Question: What appears to be the issue?
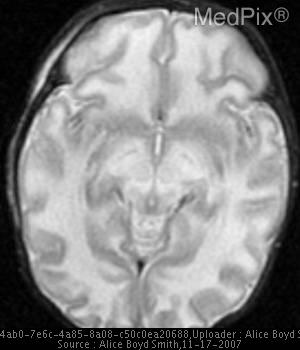
Answer: The findings suggest • Axial T2 weighted images reveal T2 prolongation, consistent with edema, in the deep cerebellar white matter, dorsal brainstem, cerebral peduncles, and posterior limb of the internal capsule.
• MR spectroscopy reveals a broad peak at 0.9 ppm representing branched chain amino acids and branched chain alpha ketoacids.  An abnormal peak is also present at 1.33 ppm consistent with lactate.. Axial T2 weighted images demonstrate T2 prolongation within the deep cerebellar white matter, brainstem, cerebral peduncles, and posterior limbs of the internal capsule.  A variety of aminoacidopathies/aminoaciduria diseases produce diffuse and symmetric white matter changes.. The patient might have a history of 1 week old baby boy with poor feeding, now developing increasing vomiting.  His mother reports a strange odor to his urine..